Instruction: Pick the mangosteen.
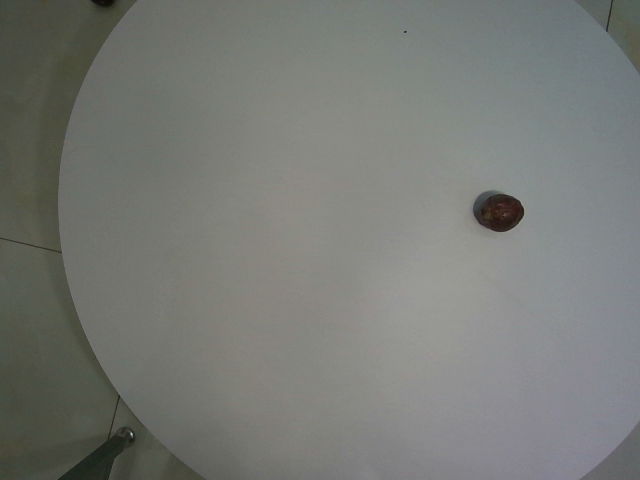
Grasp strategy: vertical